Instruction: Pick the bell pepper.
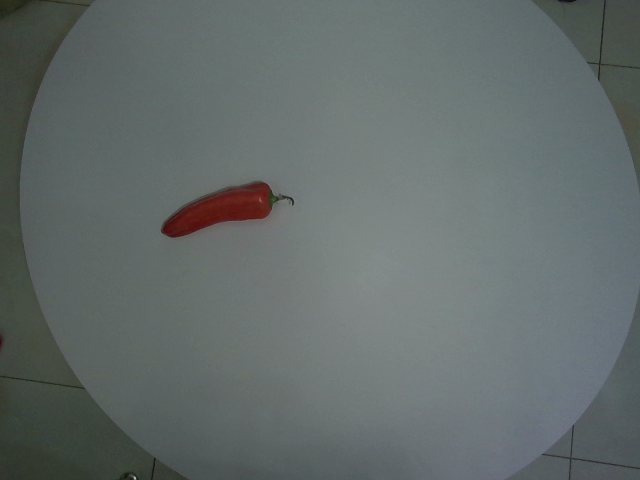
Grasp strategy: vertical